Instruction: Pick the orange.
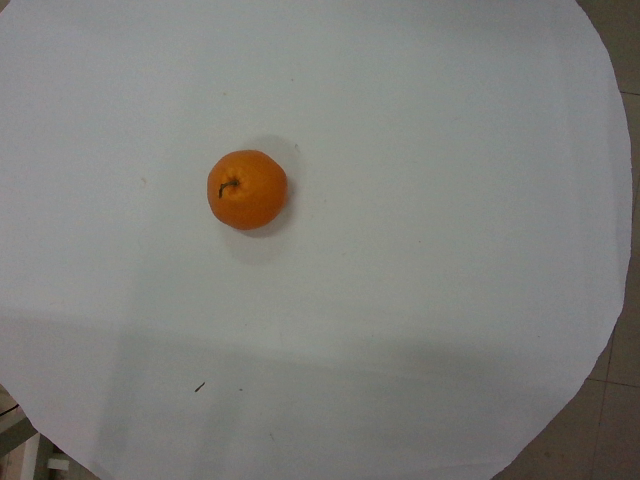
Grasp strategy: vertical